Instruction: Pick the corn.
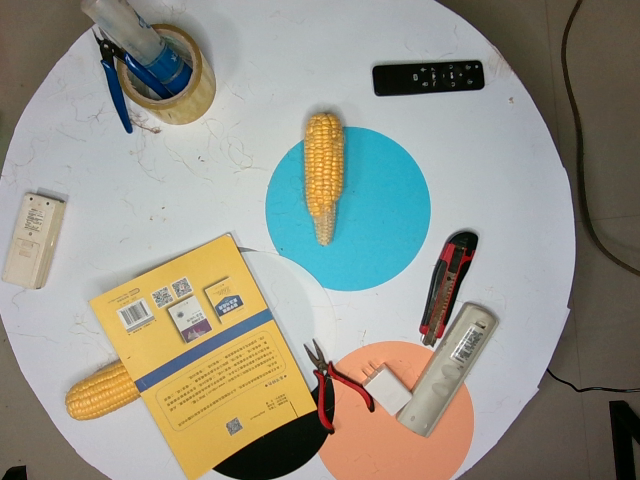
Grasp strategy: vertical